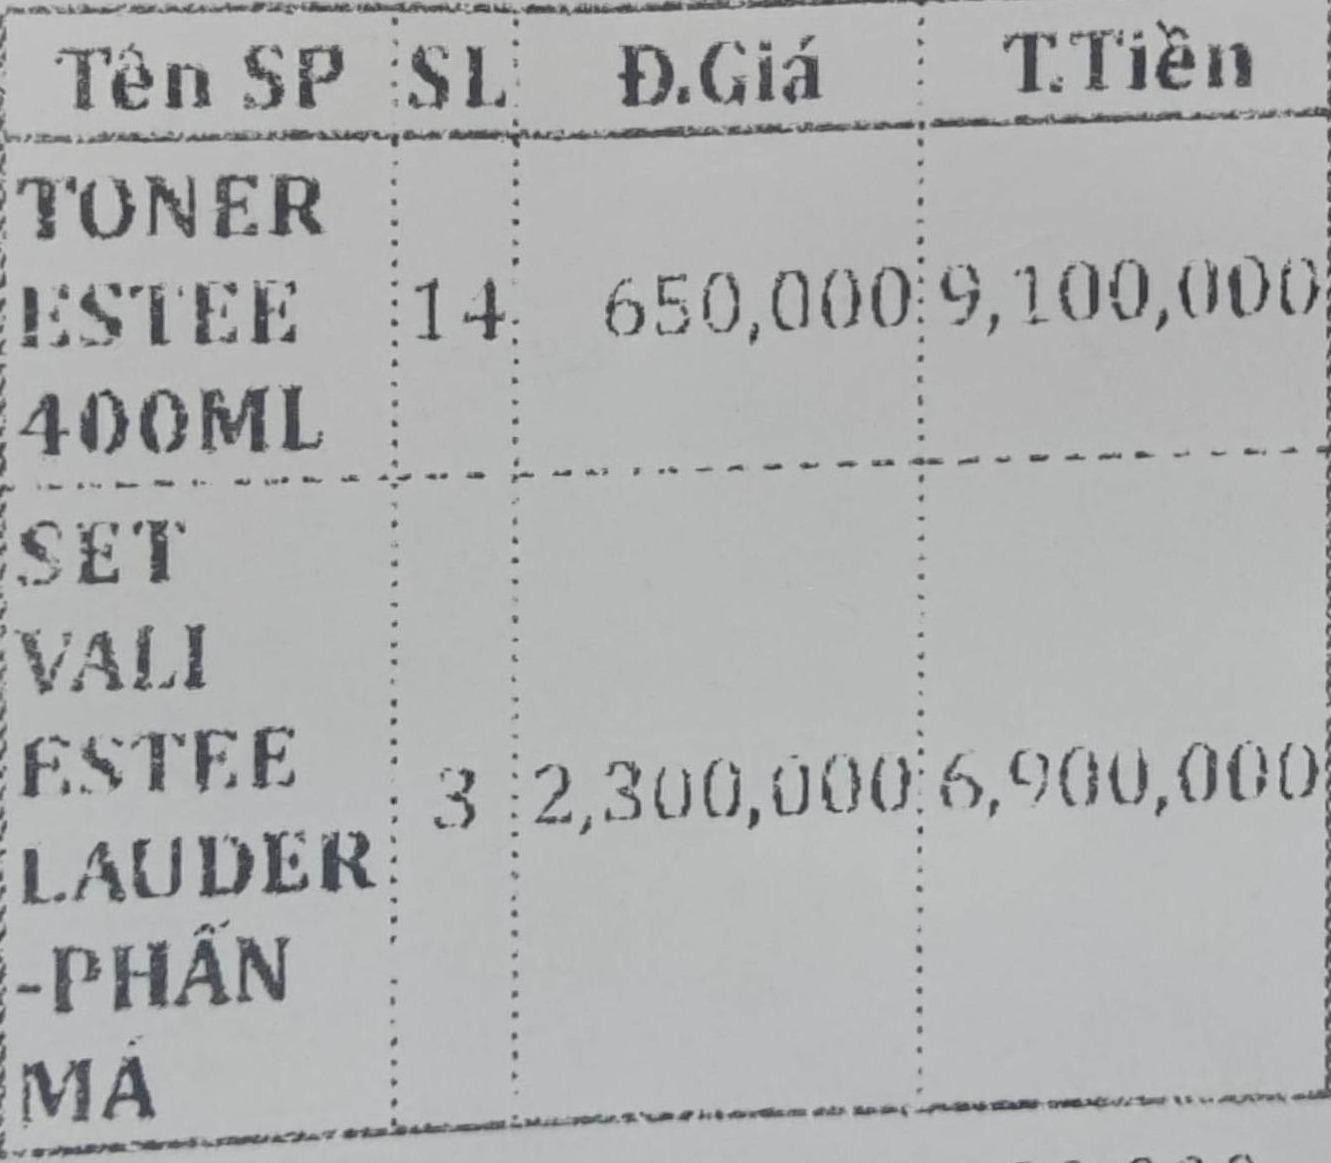
<table>
<tr>
<th>Tên SP</th>
<th>SL</th>
<th>Đ.Giá</th>
<th>T.Tiền</th>
</tr>
<tr>
<td>TONER ESTEE 400ML</td>
<td>14</td>
<td>650,000</td>
<td>9,100,000</td>
</tr>
<tr>
<td>SET VALI ESTEE LAUDER -PHÂN MÀ</td>
<td>3</td>
<td>2,300,000</td>
<td>6,900,000</td>
</tr>
</table>